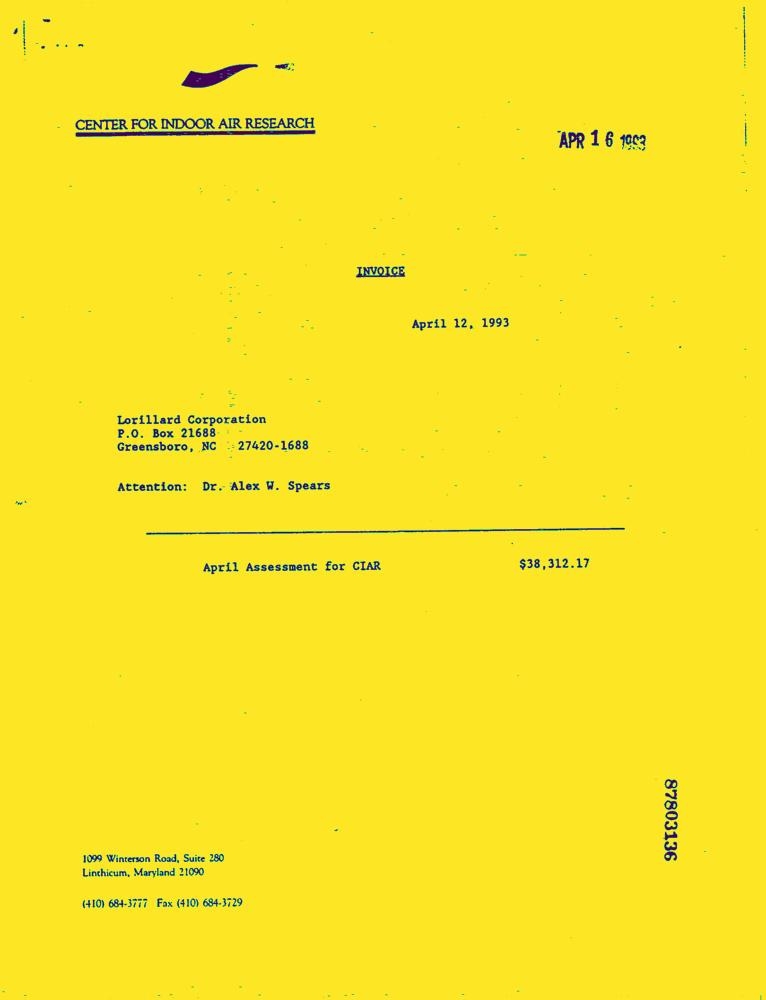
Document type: Invoice-Doc